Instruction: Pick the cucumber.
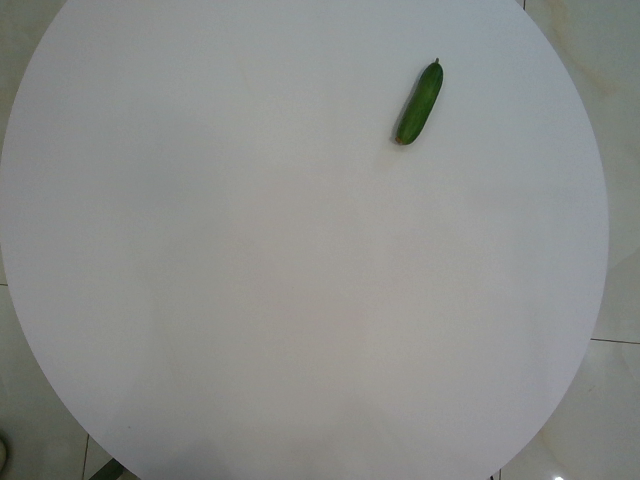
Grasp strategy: vertical